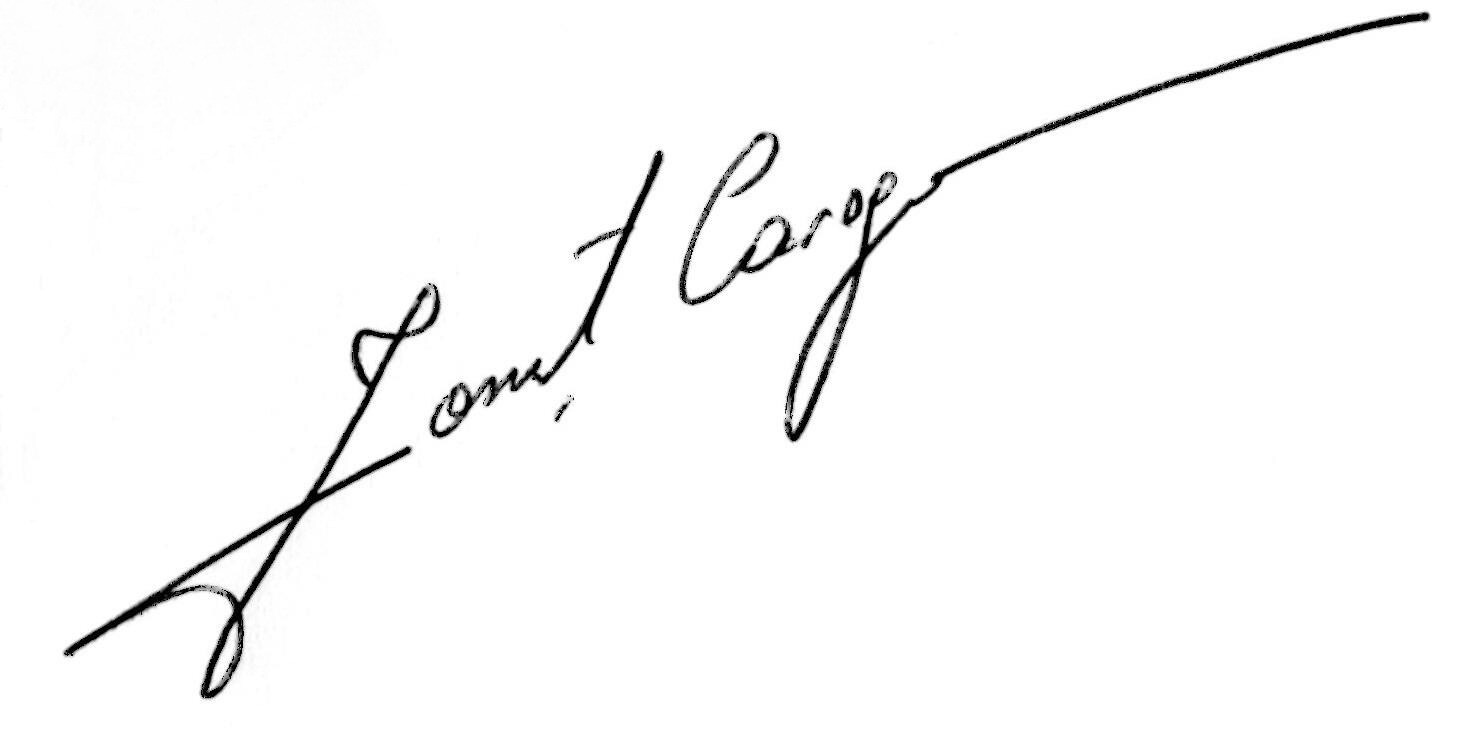
Signature of: ionuț caragea